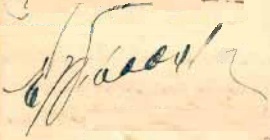
Signature of: edelmiro julián farrell